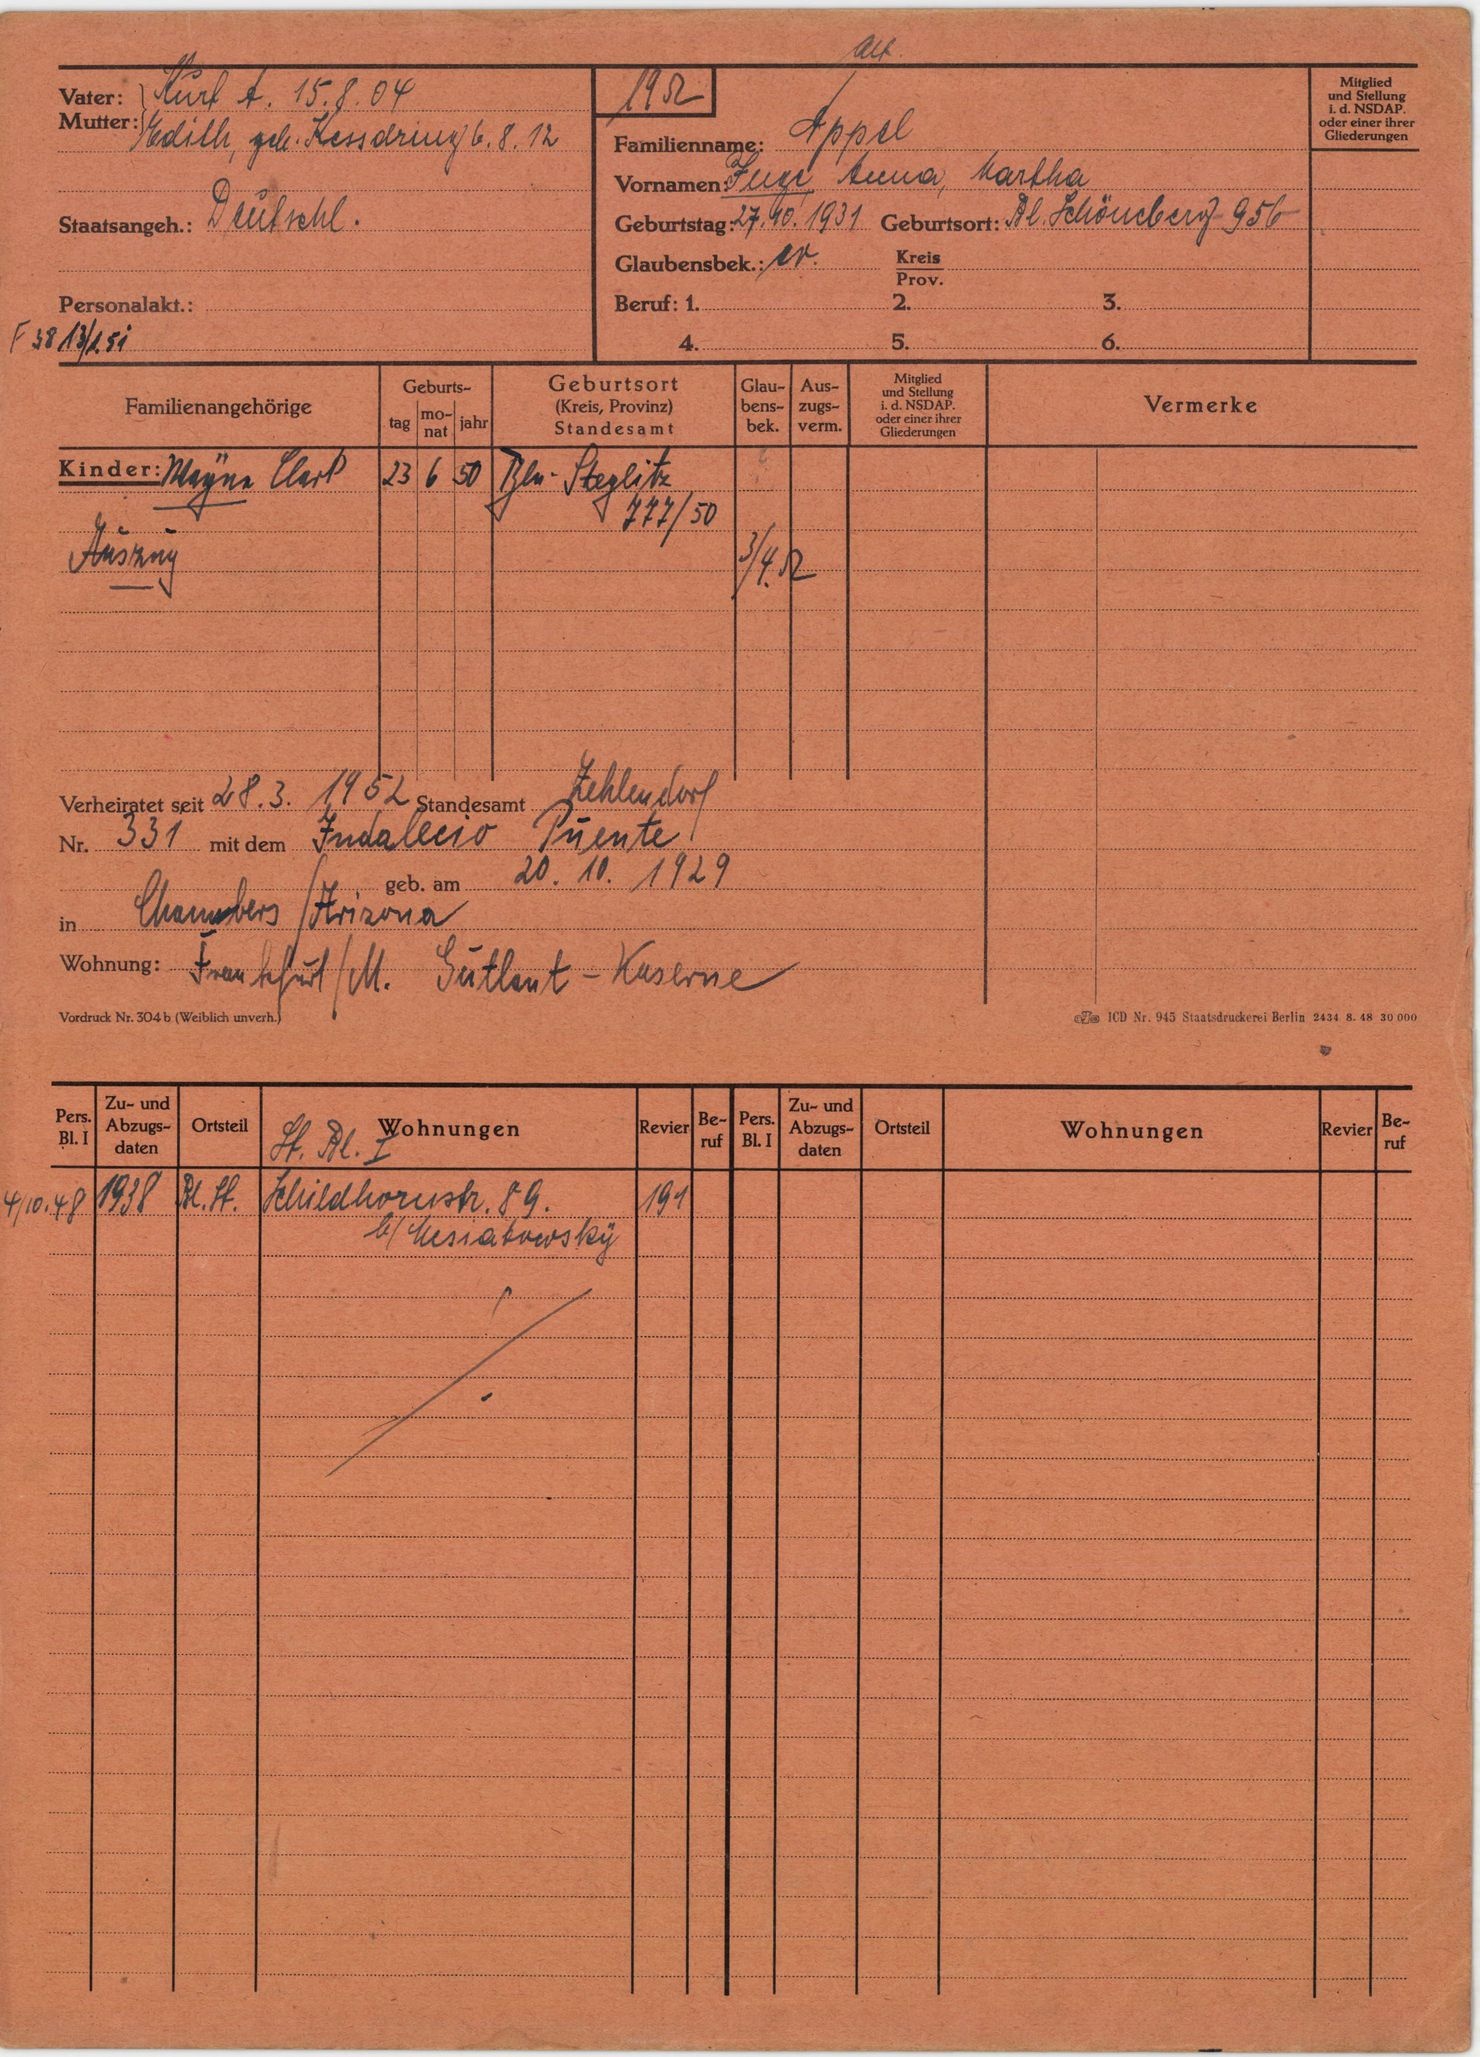
Appel